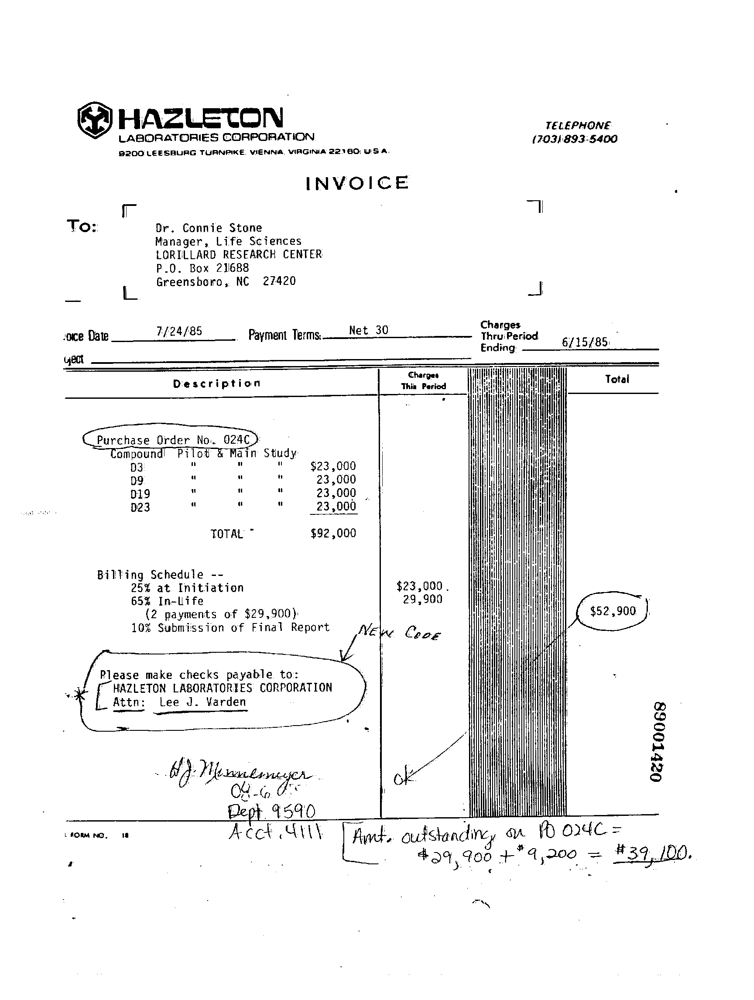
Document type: Invoice